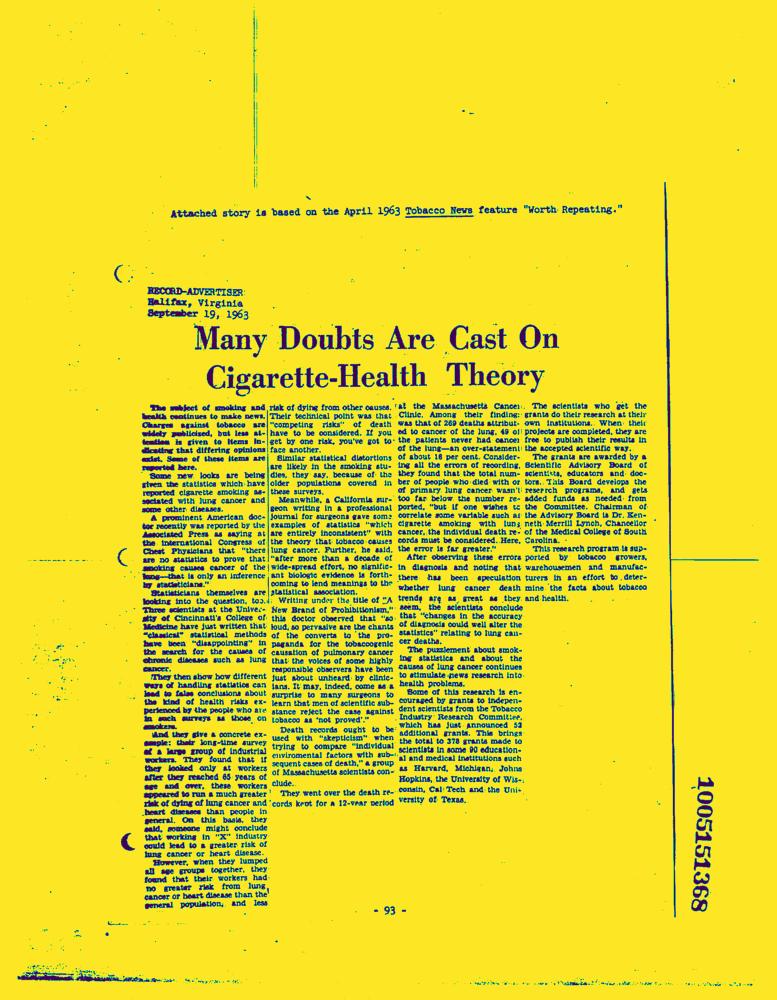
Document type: News-Article